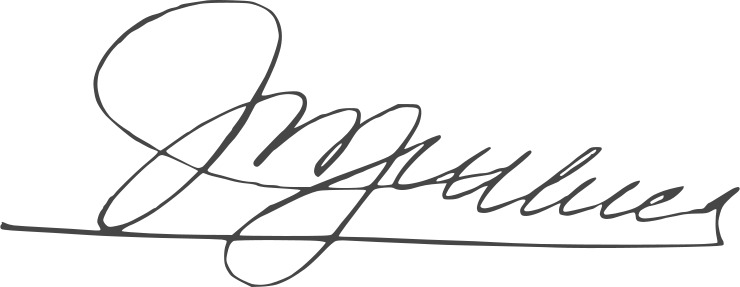
Signature of: jorge ubico